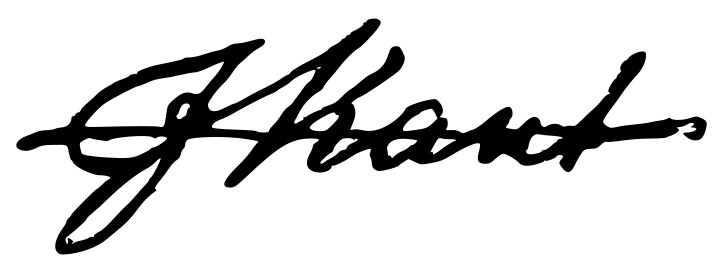
Signature of: immanuel kant